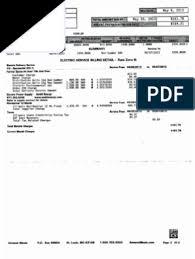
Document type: Invoice